Question: What could the diagnosis suggest?
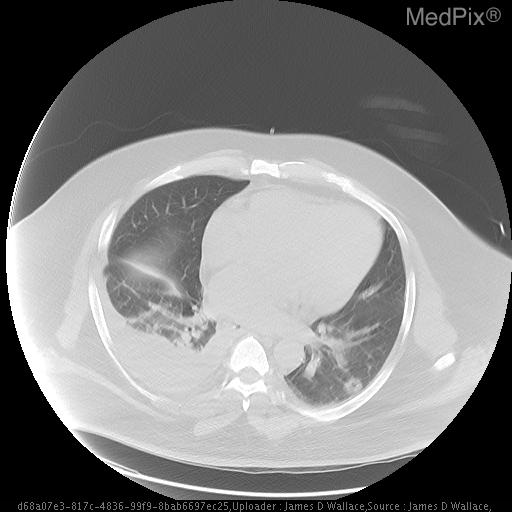
Answer: The possible diagnosis includes C- Carcinoma - Squamous is most common
A- Autoimmune - Wegener's granulomatosis, Rheumatoid nodules
V- Vascular - Emboli (septic emboli or bland emboli)
I- Infection - Lung abscess, Bacterial pneumonia, Fungal pneumonia, Tuberculosis, Pneumatocele
T- Trauma - Pulmonary laceration
Y- Young (congenital) - Congenital cystic adenomatoid malformation, Pulmonary sequestration, Bronchogenic cyst.